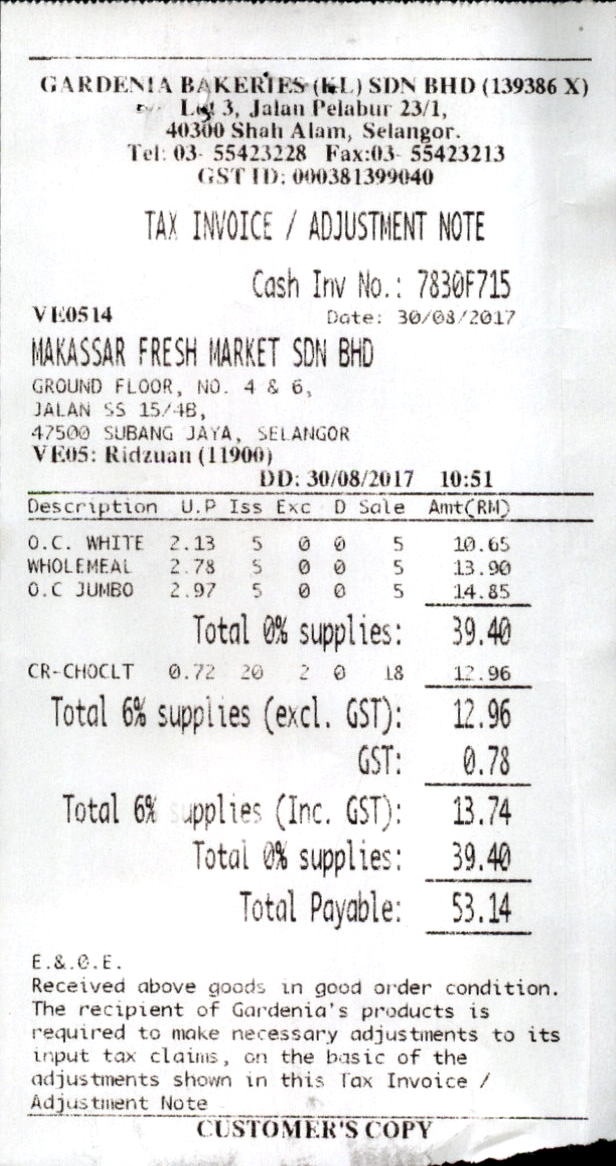
GARDENIA BAKERIES (KL) SDN BHD (139386 X)
LOT 3, JALAN PELABUR 23/1,
40300 SHAH ALAM, SELANGOR.
TEL: 03- 55423228
FAX:03- 55423213
GST ID: 000381399040
TAX INVOICE / ADJUSTMENT NOTE
CASH INV NO.: 7830F715
VE0514
DATE: 30/08/2017
MAKASSAR FRESH MARKET SDN BHD
GROUND FLOOR, NO. 4 & 6,
JALAN SS 15/4B,
47500 SUBANG JAYA, SELANGOR
VE05: RIDZUAN (11900)
DD: 30/08/2017
10:51
DESCRIPTION
U.P
ISS
EXC
D
SALE
AMT(RM)
O.C. WHITE
2.13
5
0
0
5
10.65
WHOLEMEAL
2.78
5
0
0
5
13.90
O.C JUMBO
2.97
5
0
0
5
14.85
TOTAL 0% SUPPLIES:
39.40
CR-CHOCLT
0.72
20
2
0
18
12.96
TOTAL 6% SUPPLIES (EXCL. GST):
12.96
GST:
0.78
TOTAL 6% SUPPLIES (INC. GST):
13.74
TOTAL 0% SUPPLIES:
39.40
TOTAL PAYABLE:
53.14
E.&.0.E.
RECEIVED ABOVE GOODS IN GOOD ORDER CONDITION.
THE RECIPIENT OF GARDENIA'S PRODUCTS IS
REQUIRED TO MAKE NECESSARY ADJUSTMENTS TO ITS
INPUT TAX CLAIMS, ON THE BASIC OF THE
ADJUSTMENTS SHOWN IN THIS TAX INVOICE /
ADJUSTMENT NOTE
CUSTOMER'S COPY